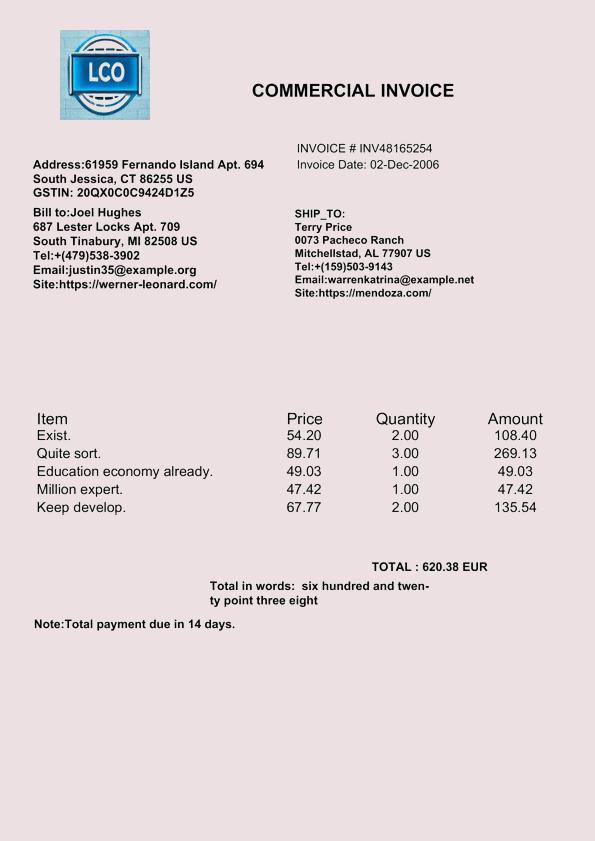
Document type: Invoice